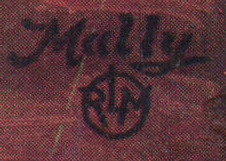
Signature of: george william mally